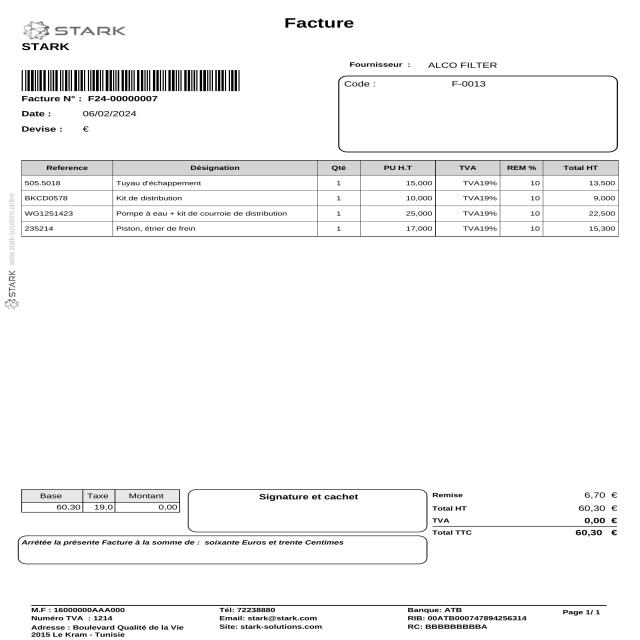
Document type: Invoice